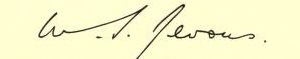
Signature of: william stanley jevons